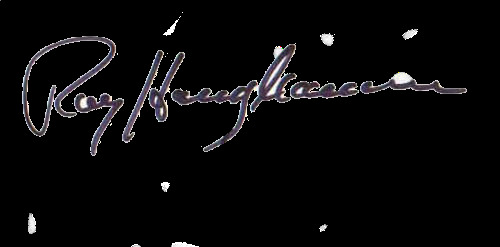
Signature of: ray harryhausen